Question: What is the address or location of the property listed in the document?
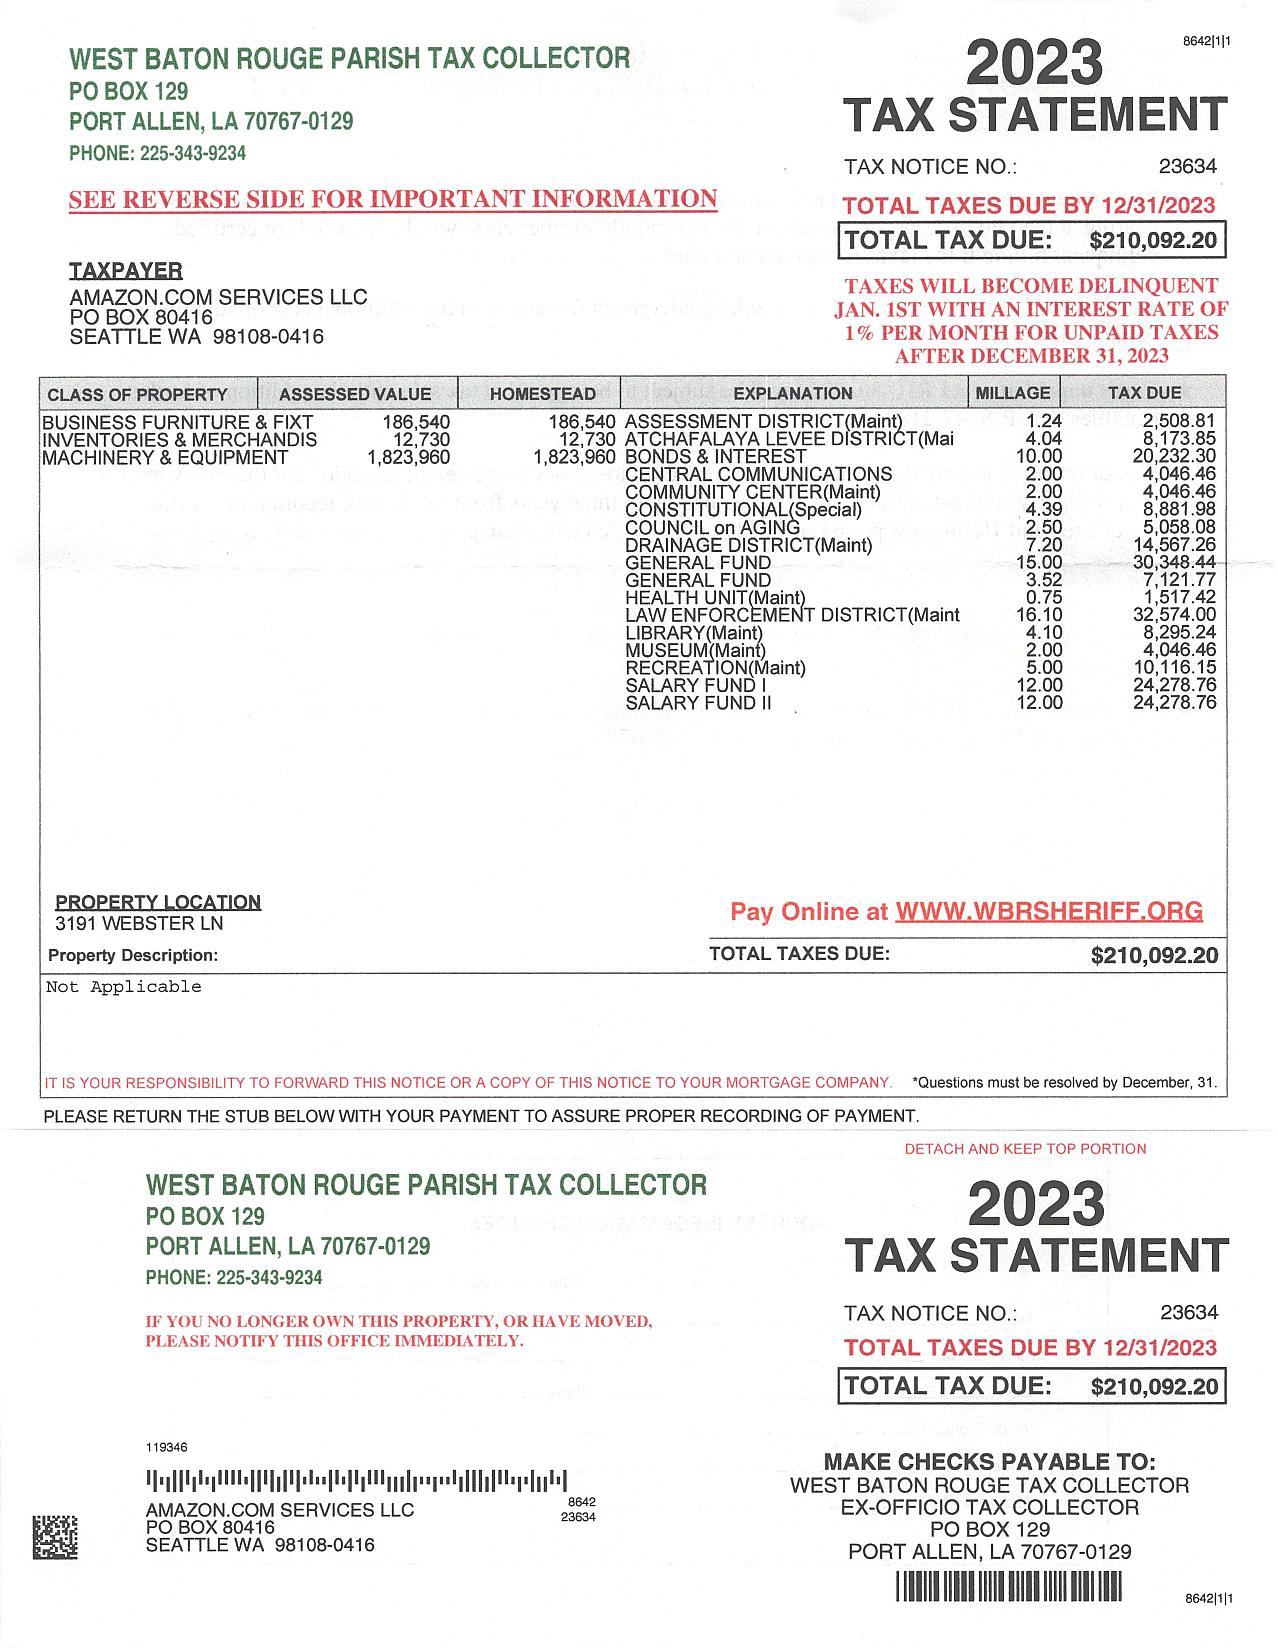
Answer: "3191 WEBSTER LN"